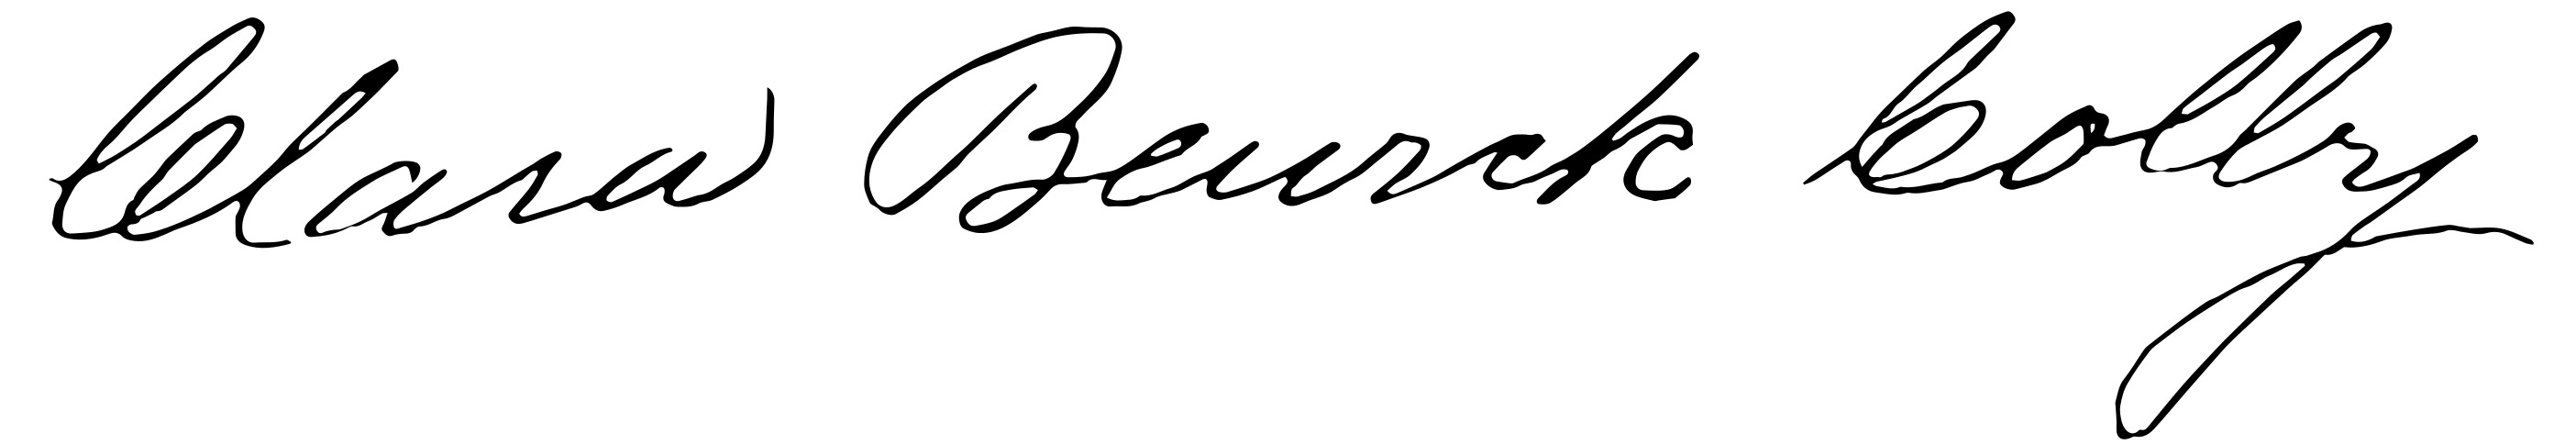
Signature of: clara bewick colby